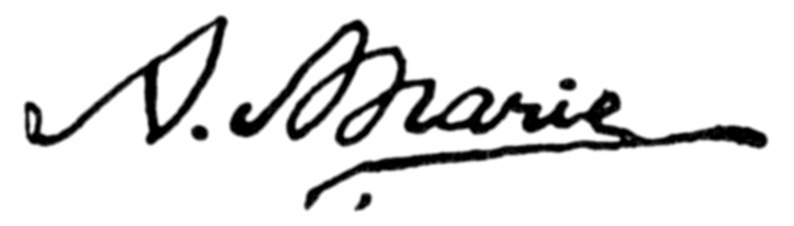
Signature of: adrien marie